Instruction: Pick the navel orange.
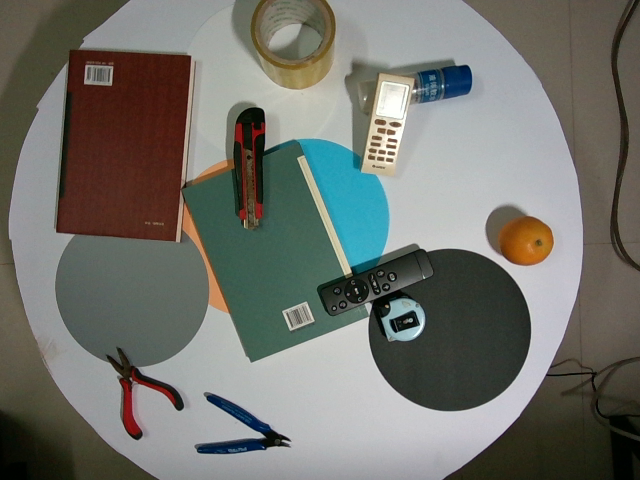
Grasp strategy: vertical